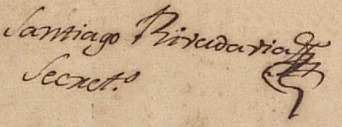
Signature of: santiago rivadavia